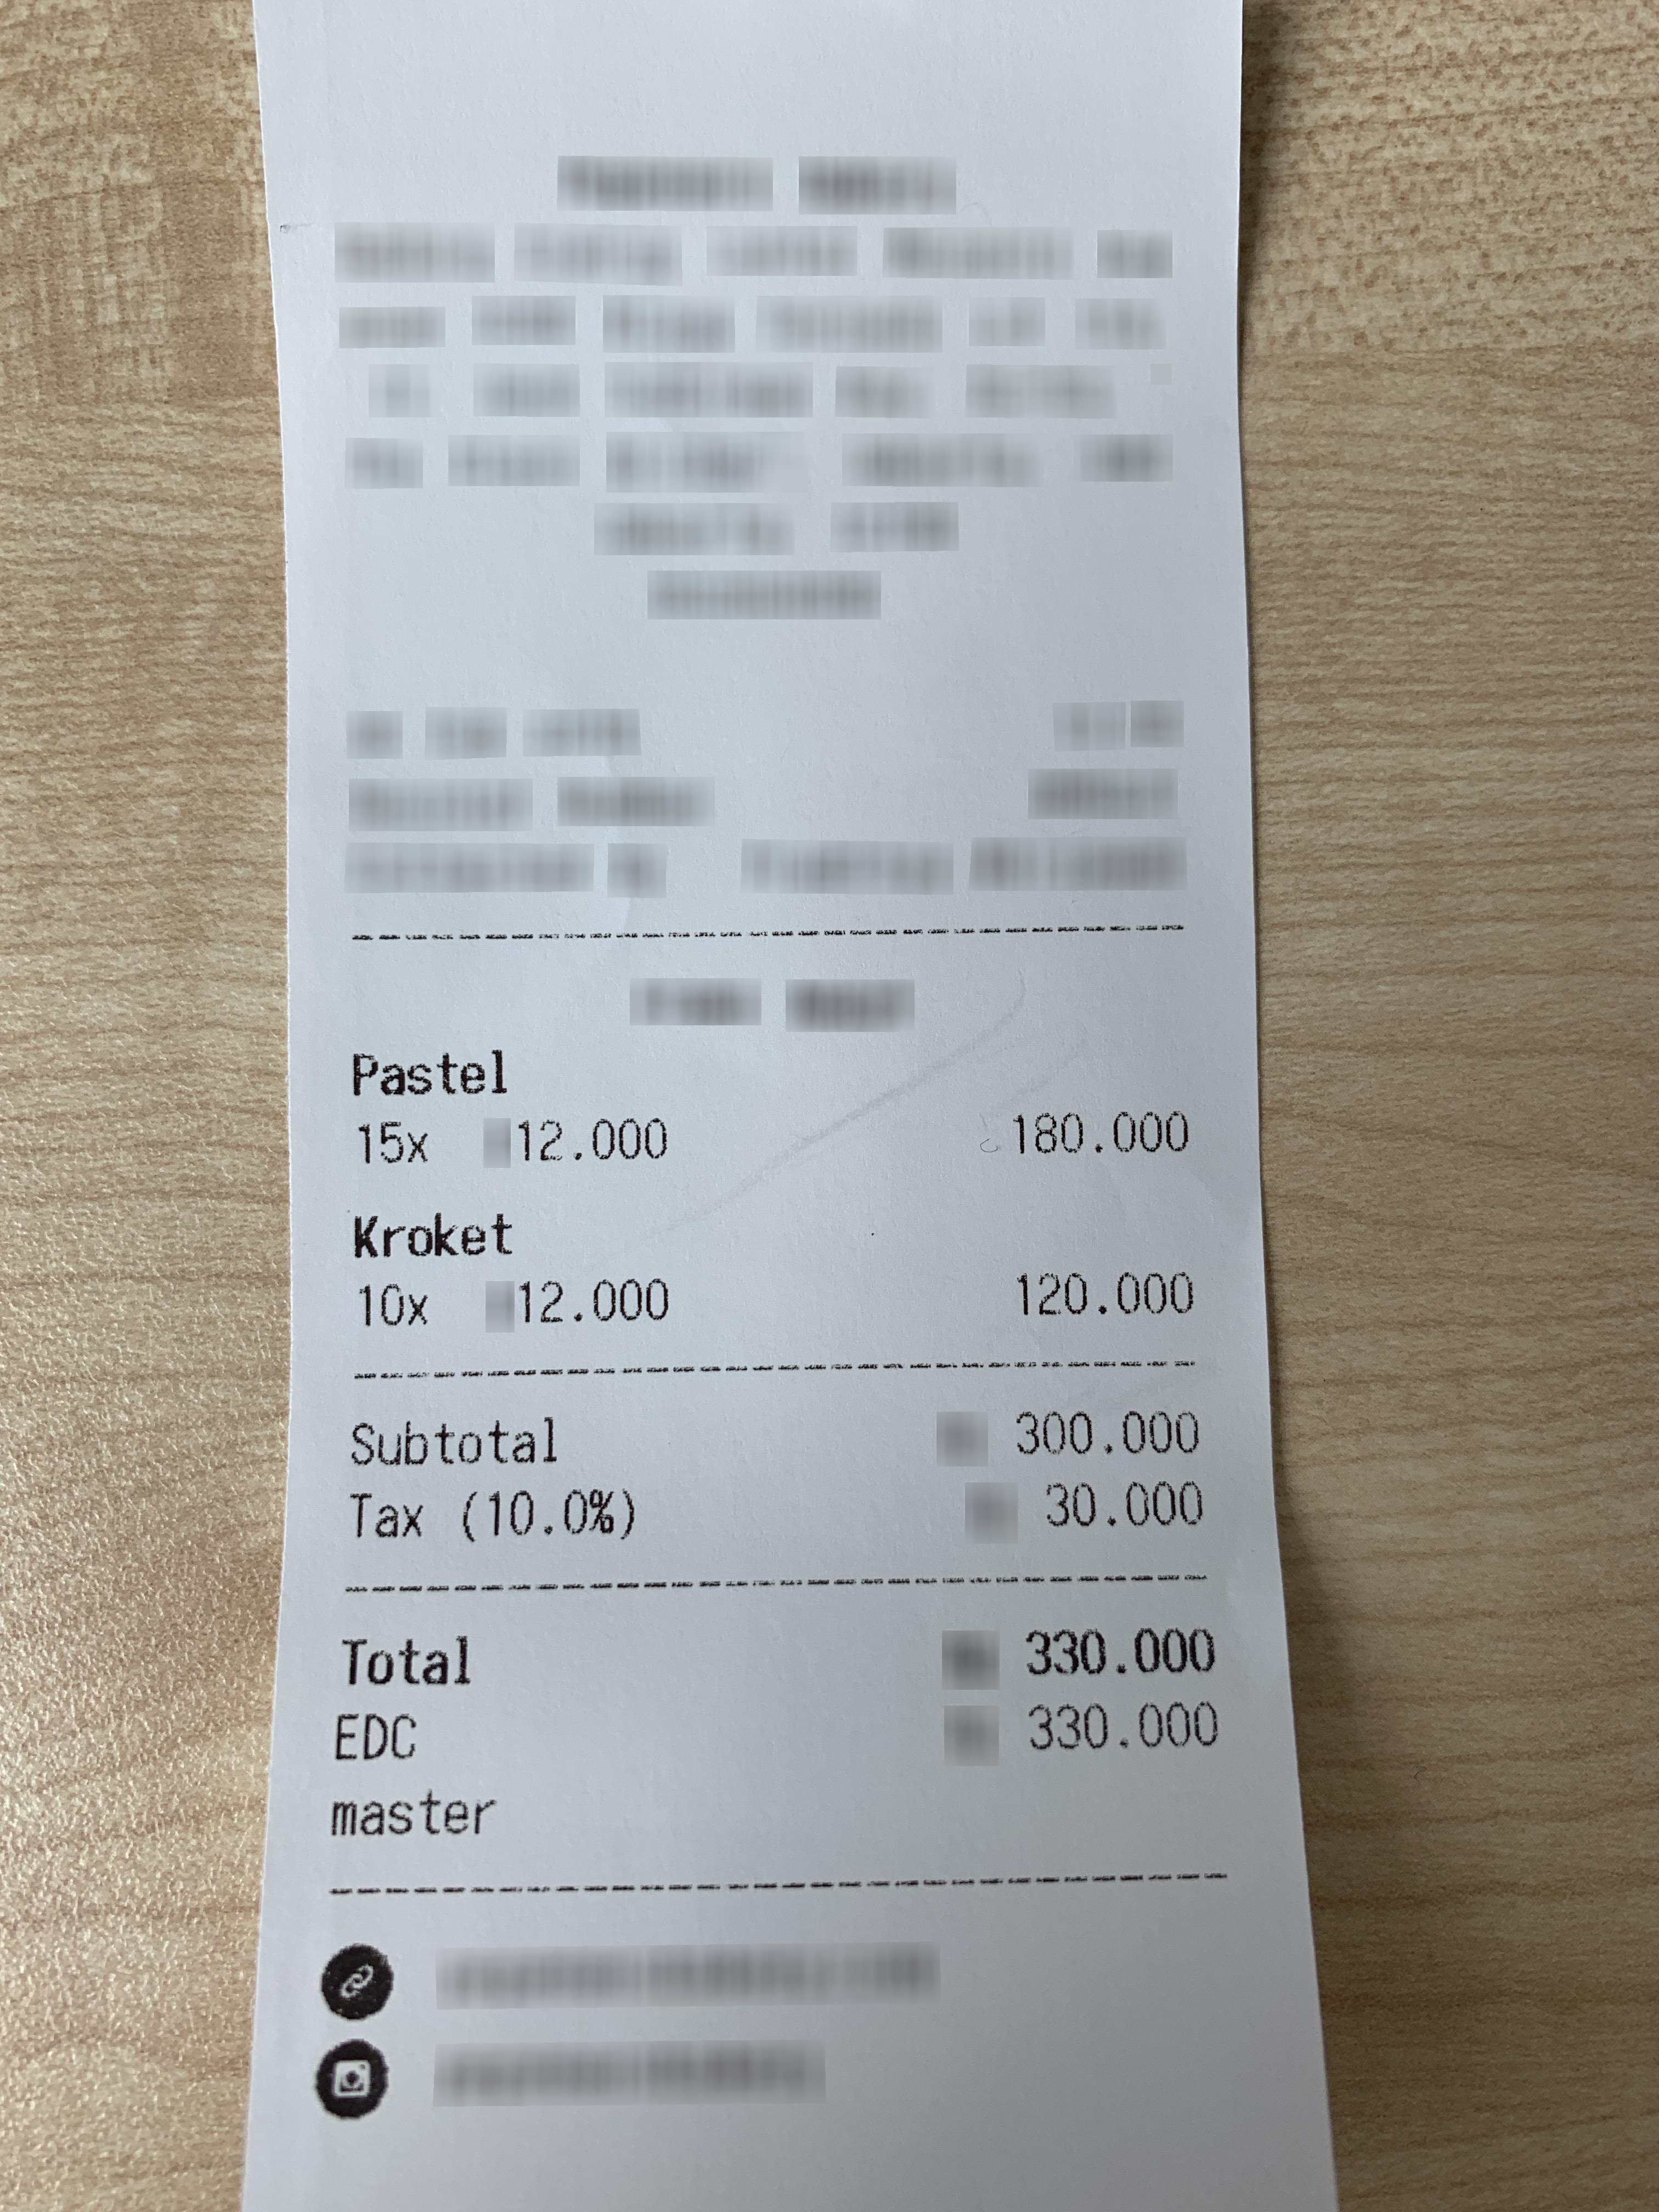
Number of items: 2
Subtotal: 300.000
Tax: 30.000
Total: 330.000
OCR text regions:
text: master
text: Pastel
text: 15x
text: 12.000
text: 180.000
text: Subtotal
text: 300.000
text: Tax
text: (10.0%)
text: 30.000
text: Total
text: 330.000
text: EDC
text: 330.000
text: Kroket
text: 10x
text: 12.000
text: 120.000